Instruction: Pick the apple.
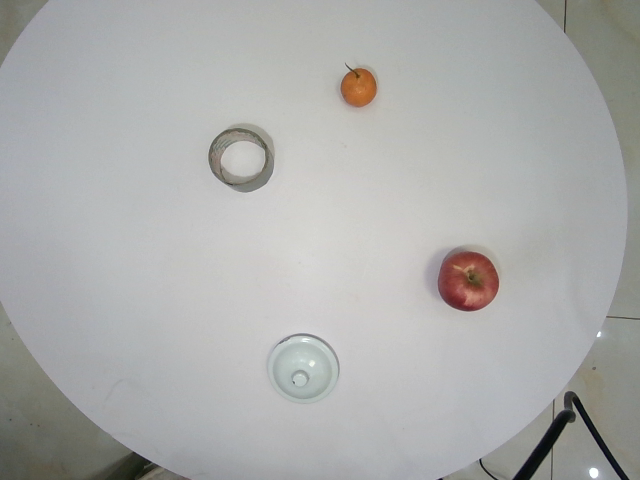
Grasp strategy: vertical